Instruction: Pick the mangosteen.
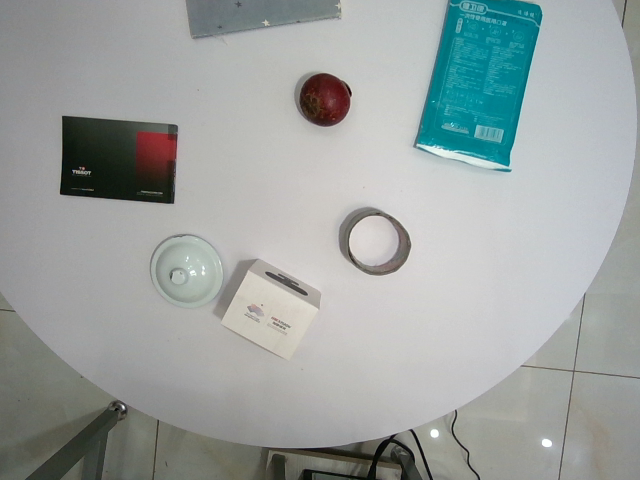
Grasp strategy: vertical